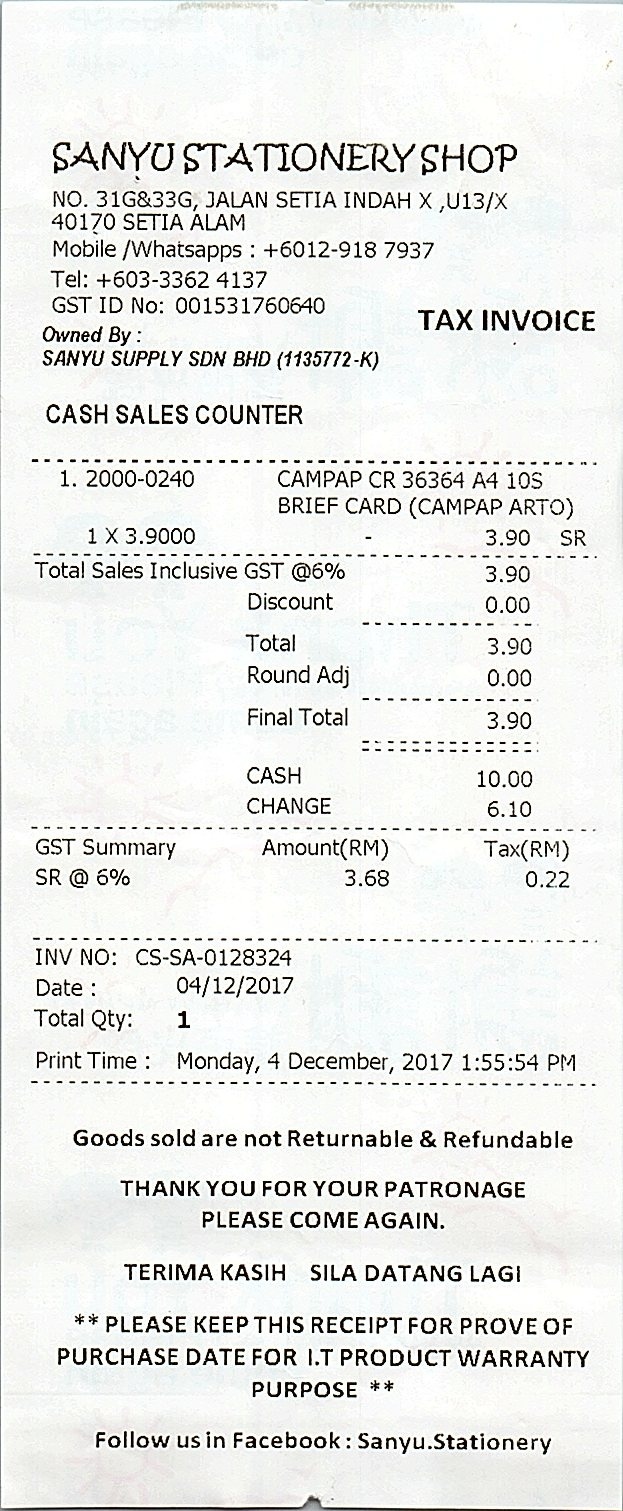
SANYU STATIONERY SHOP
NO. 31G&33G, JALAN SETIA INDAH X ,U13/X
40170 SETIA ALAM
MOBILE /WHATSAPPS : +6012-918 7937
TEL: +603-3362 4137
GST ID NO: 001531760640
TAX INVOICE
OWNED BY :
SANYU SUPPLY SDN BHD (1135772-K)
CASH SALES COUNTER
1. 2000-0240
CAMPAP CR 36364 A4 10S
BRIEF CARD (CAMPAP ARTO)
1 X 3.9000
3.90
SR
TOTAL SALES INCLUSIVE GST @6%
3.90
DISCOUNT
0.00
TOTAL
3.90
ROUND ADJ
0.00
FINAL TOTAL
3.90
CASH
10.00
CHANGE
6.10
GST SUMMARY
AMOUNT(RM)
TAX(RM)
SR @ 6%
3.68
0.22
INV NO: CS-SA-0128324
DATE :
04/12/2017
TOTAL QTY:
1
PRINT TIME: MONDAY, 4 DECEMBER, 2017 1:55:54 PM
GOODS SOLD ARE NOT RETURNABLE & REFUNDABLE
THANK YOU FOR YOUR PATRONAGE
PLEASE COME AGAIN.
TERIMA KASIH SILA DATANG LAGI
** PLEASE KEEP THIS RECEIPT FOR PROVE OF
PURCHASE DATE FOR I.T PRODUCT WARRANTY
PURPOSE **
FOLLOW US IN FACEBOOK : SANYU.STATIONERY